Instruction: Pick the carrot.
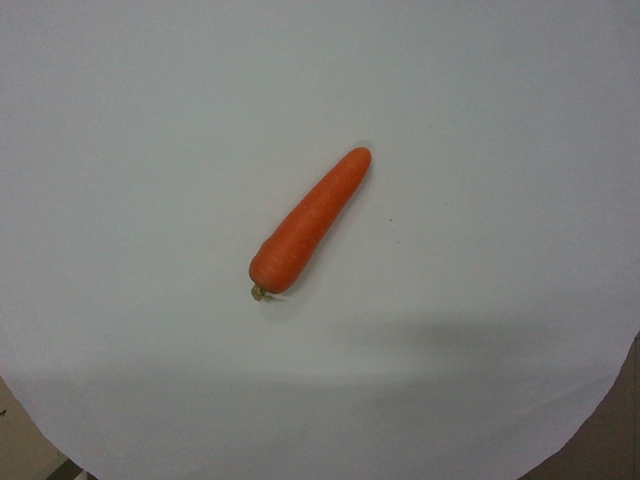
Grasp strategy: vertical